Question: What might the diagnosis be?
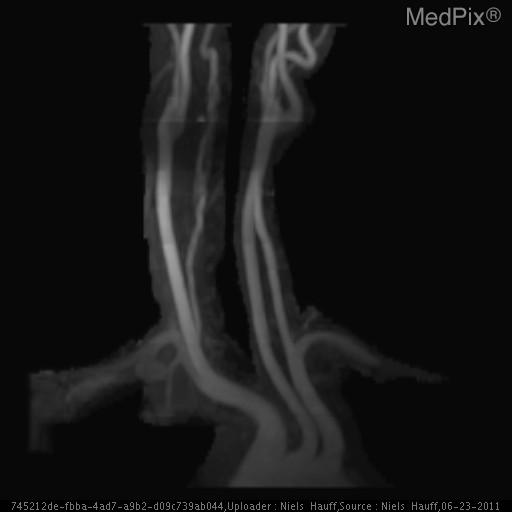
Answer: The possible diagnosis includes Differential diagnosis based on clinical presentation:

Sub-arachnoid hemorrhage
Tension headache
TIA/Stroke
Arterial dissection.